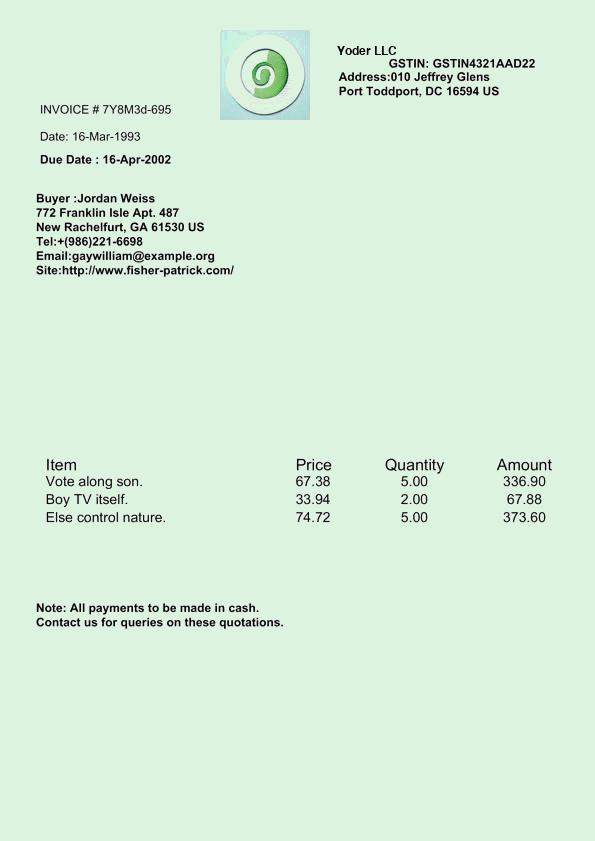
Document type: Invoice